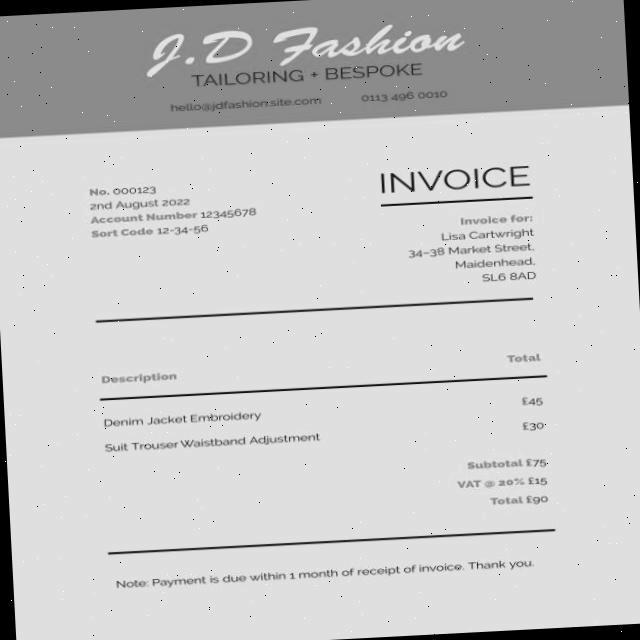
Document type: Invoice